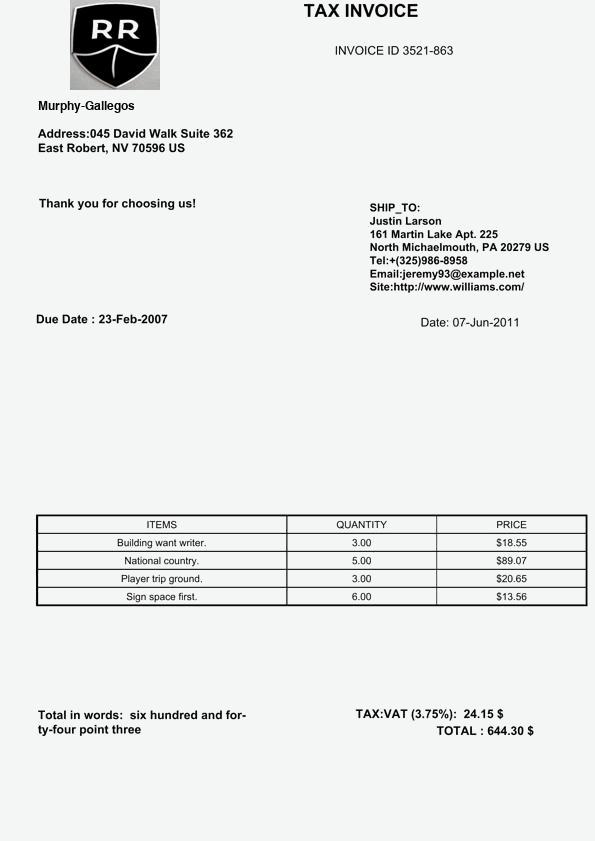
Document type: Invoice